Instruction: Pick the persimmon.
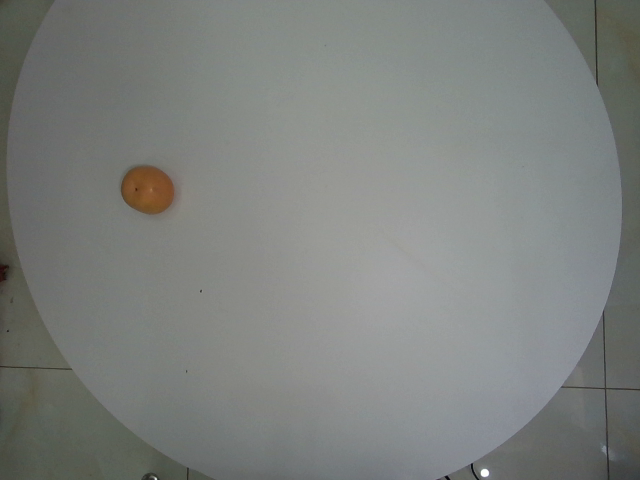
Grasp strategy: vertical